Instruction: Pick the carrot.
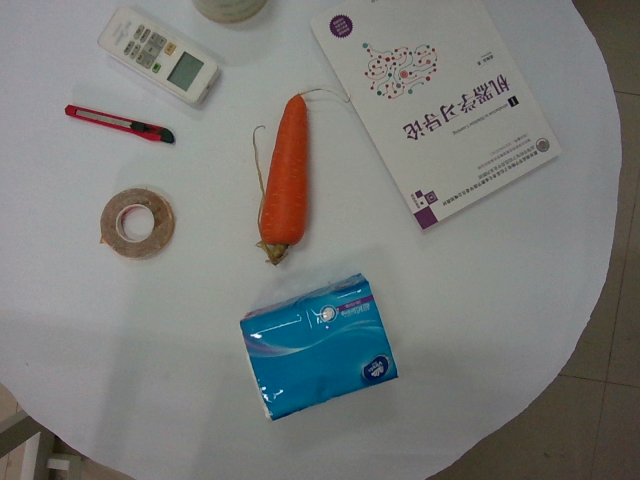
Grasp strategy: vertical